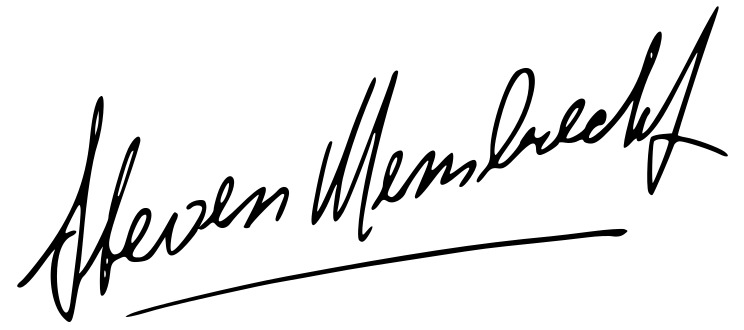
Signature of: steven membrecht